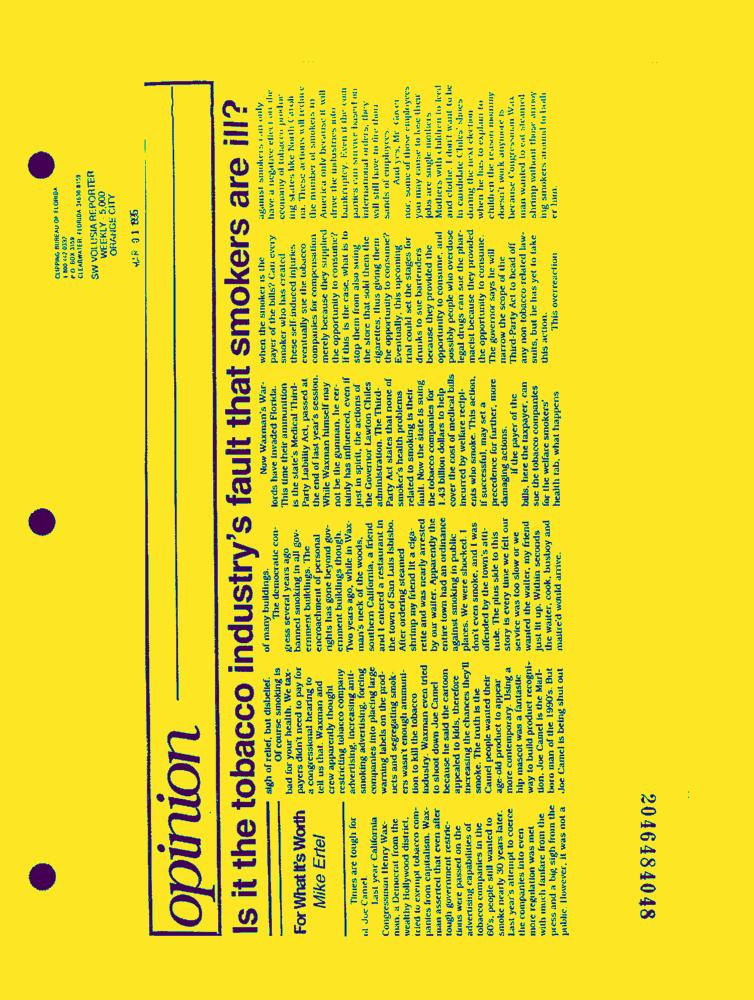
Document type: News-Article